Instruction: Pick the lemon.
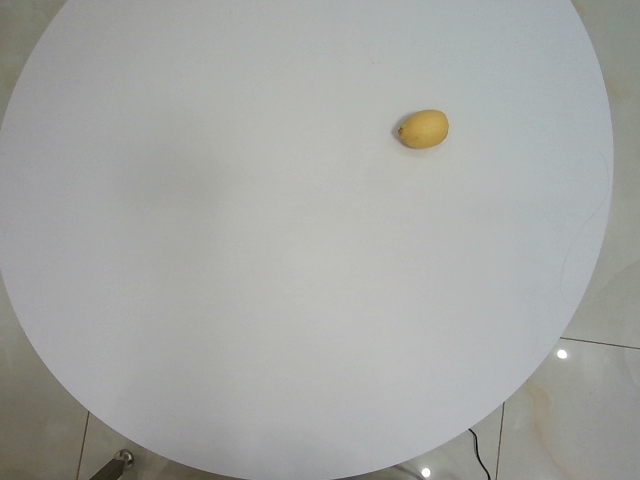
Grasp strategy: vertical